Question: What is the address or location of the property listed in the document?
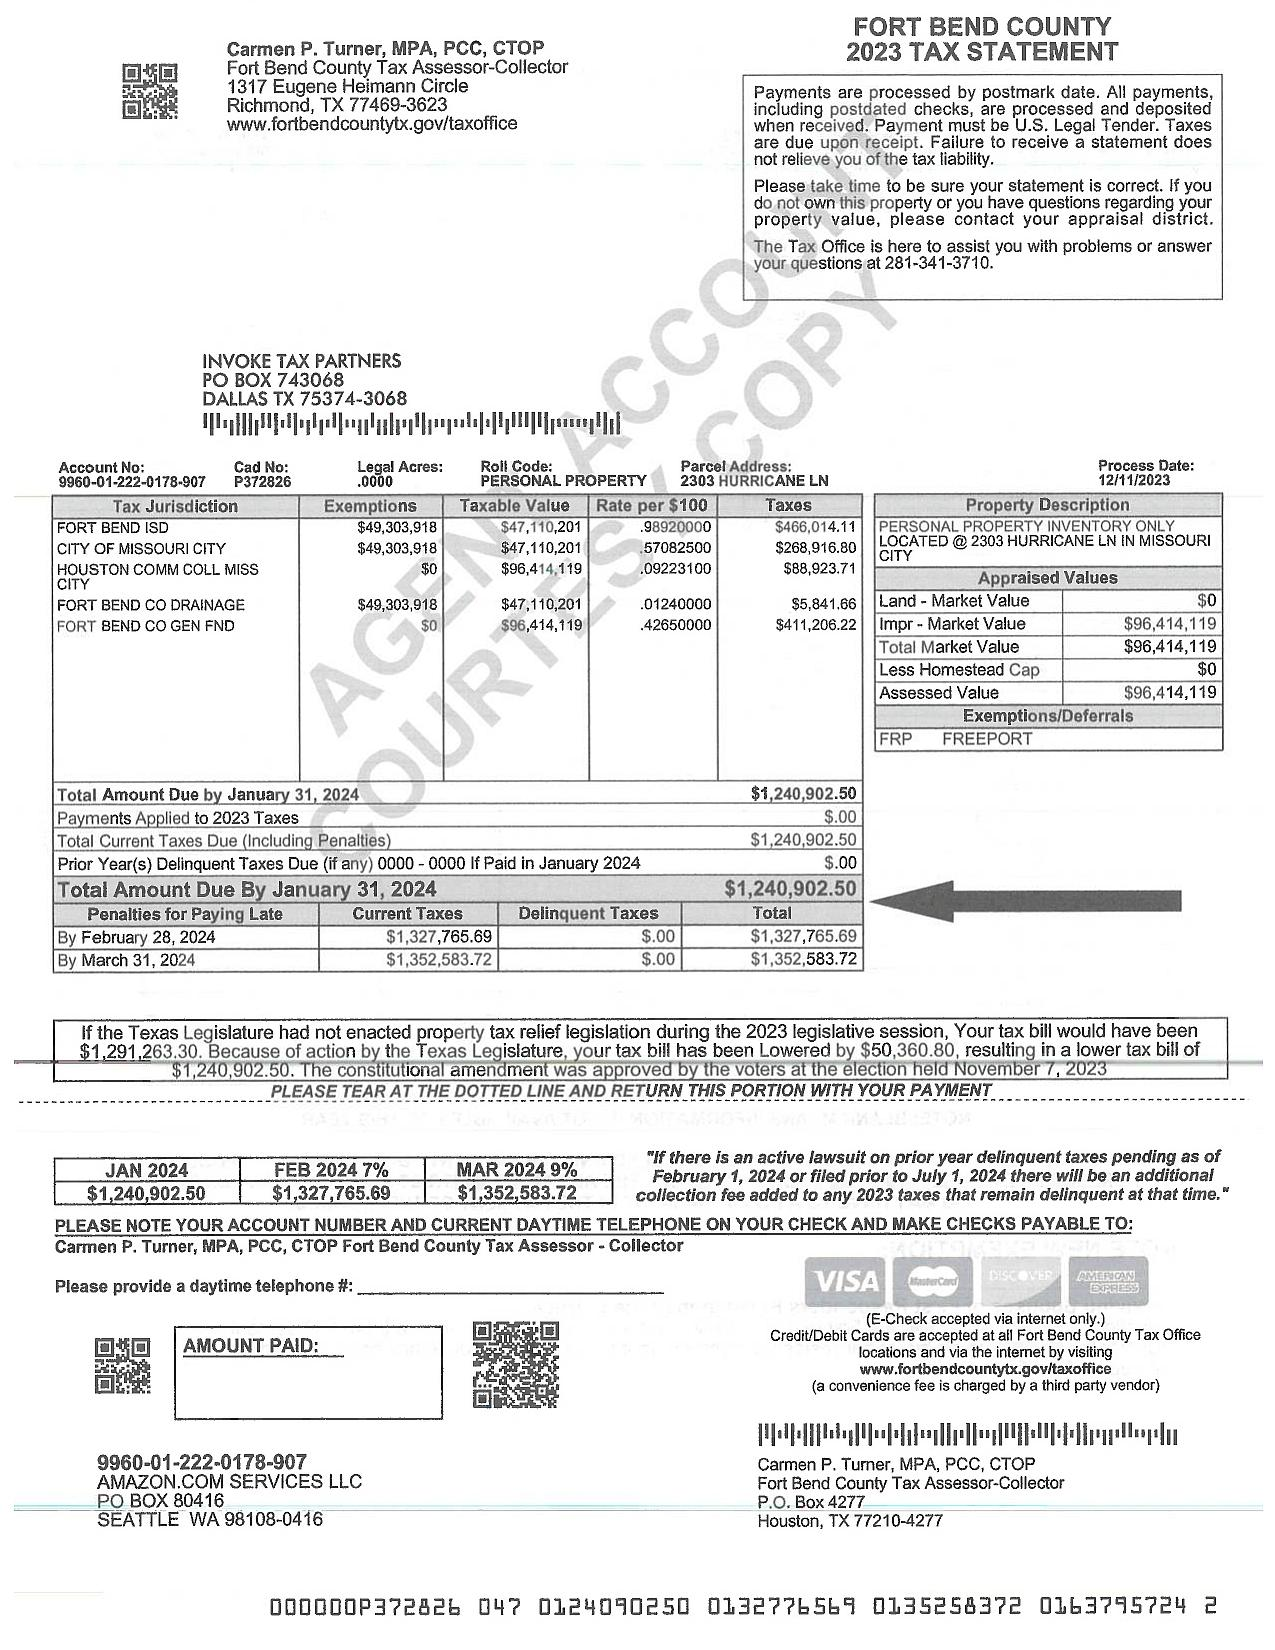
Answer: "2303 HURRICANE LN MISSOURI CITY TX 77489"